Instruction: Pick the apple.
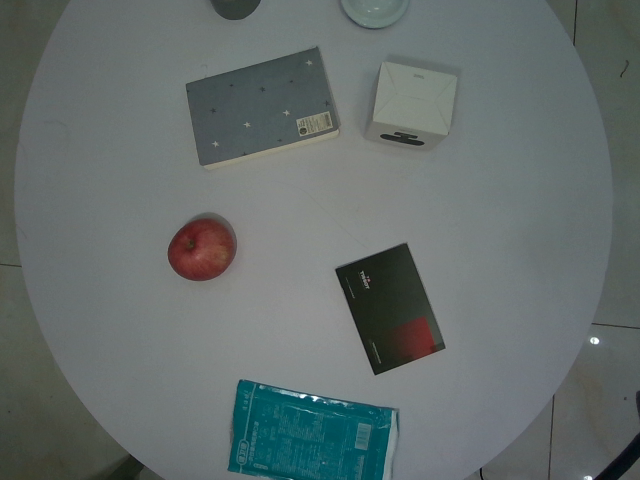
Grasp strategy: vertical